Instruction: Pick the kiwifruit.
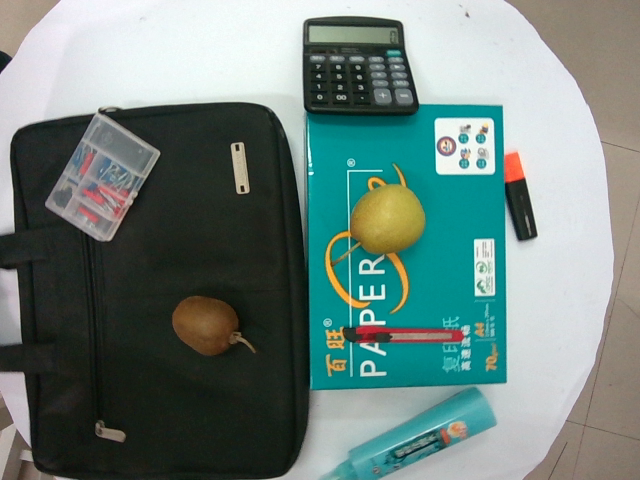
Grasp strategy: vertical